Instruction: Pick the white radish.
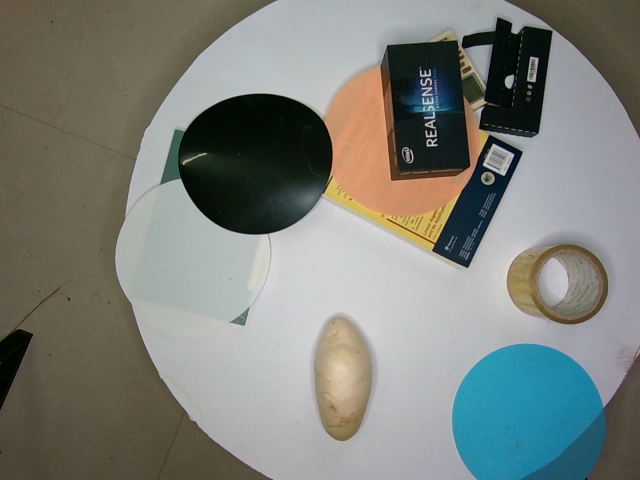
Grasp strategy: vertical